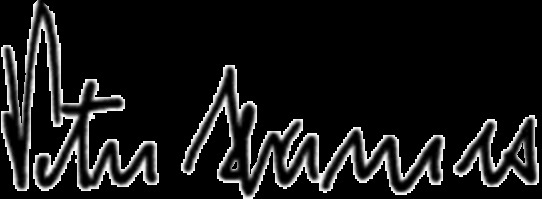
Signature of: peter hermes